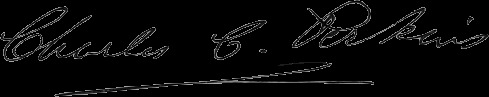
Signature of: charles callahan perkins